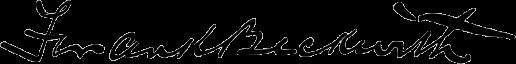
Signature of: frank beckwith